Extract the amount written in words, the amount in digits, the name of the payee, the date on the cheque, and the bank's name from the image.
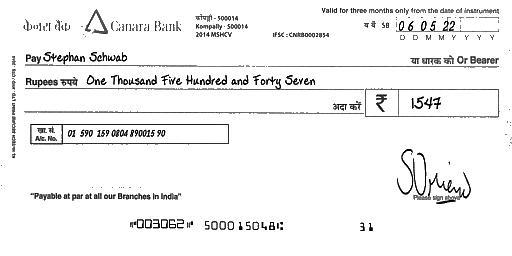
amt_in_words: One Thousand Five Hundred and Forty Seven
amt_in_figures: 1547
payee_name: Stephan Schwab
bank_name: Canara Bank
cheque_date: 06/05/22